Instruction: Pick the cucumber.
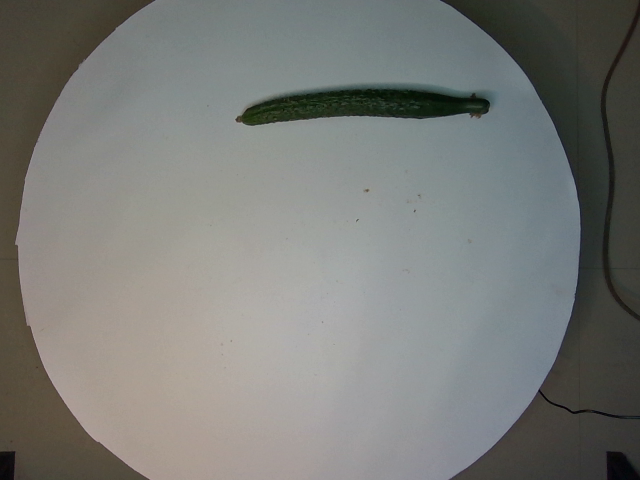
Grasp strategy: vertical